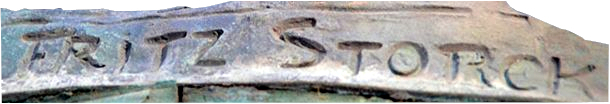
Signature of: frederic storck